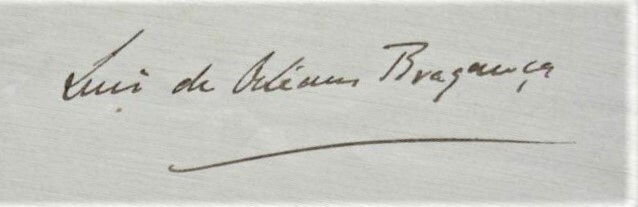
Signature of: luís de orléans e bragança